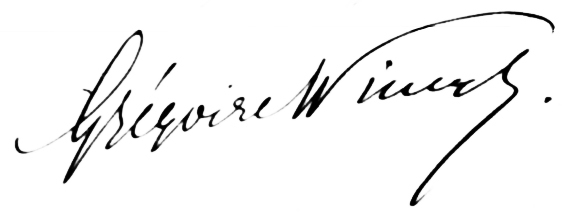
Signature of: grégoire wincqz